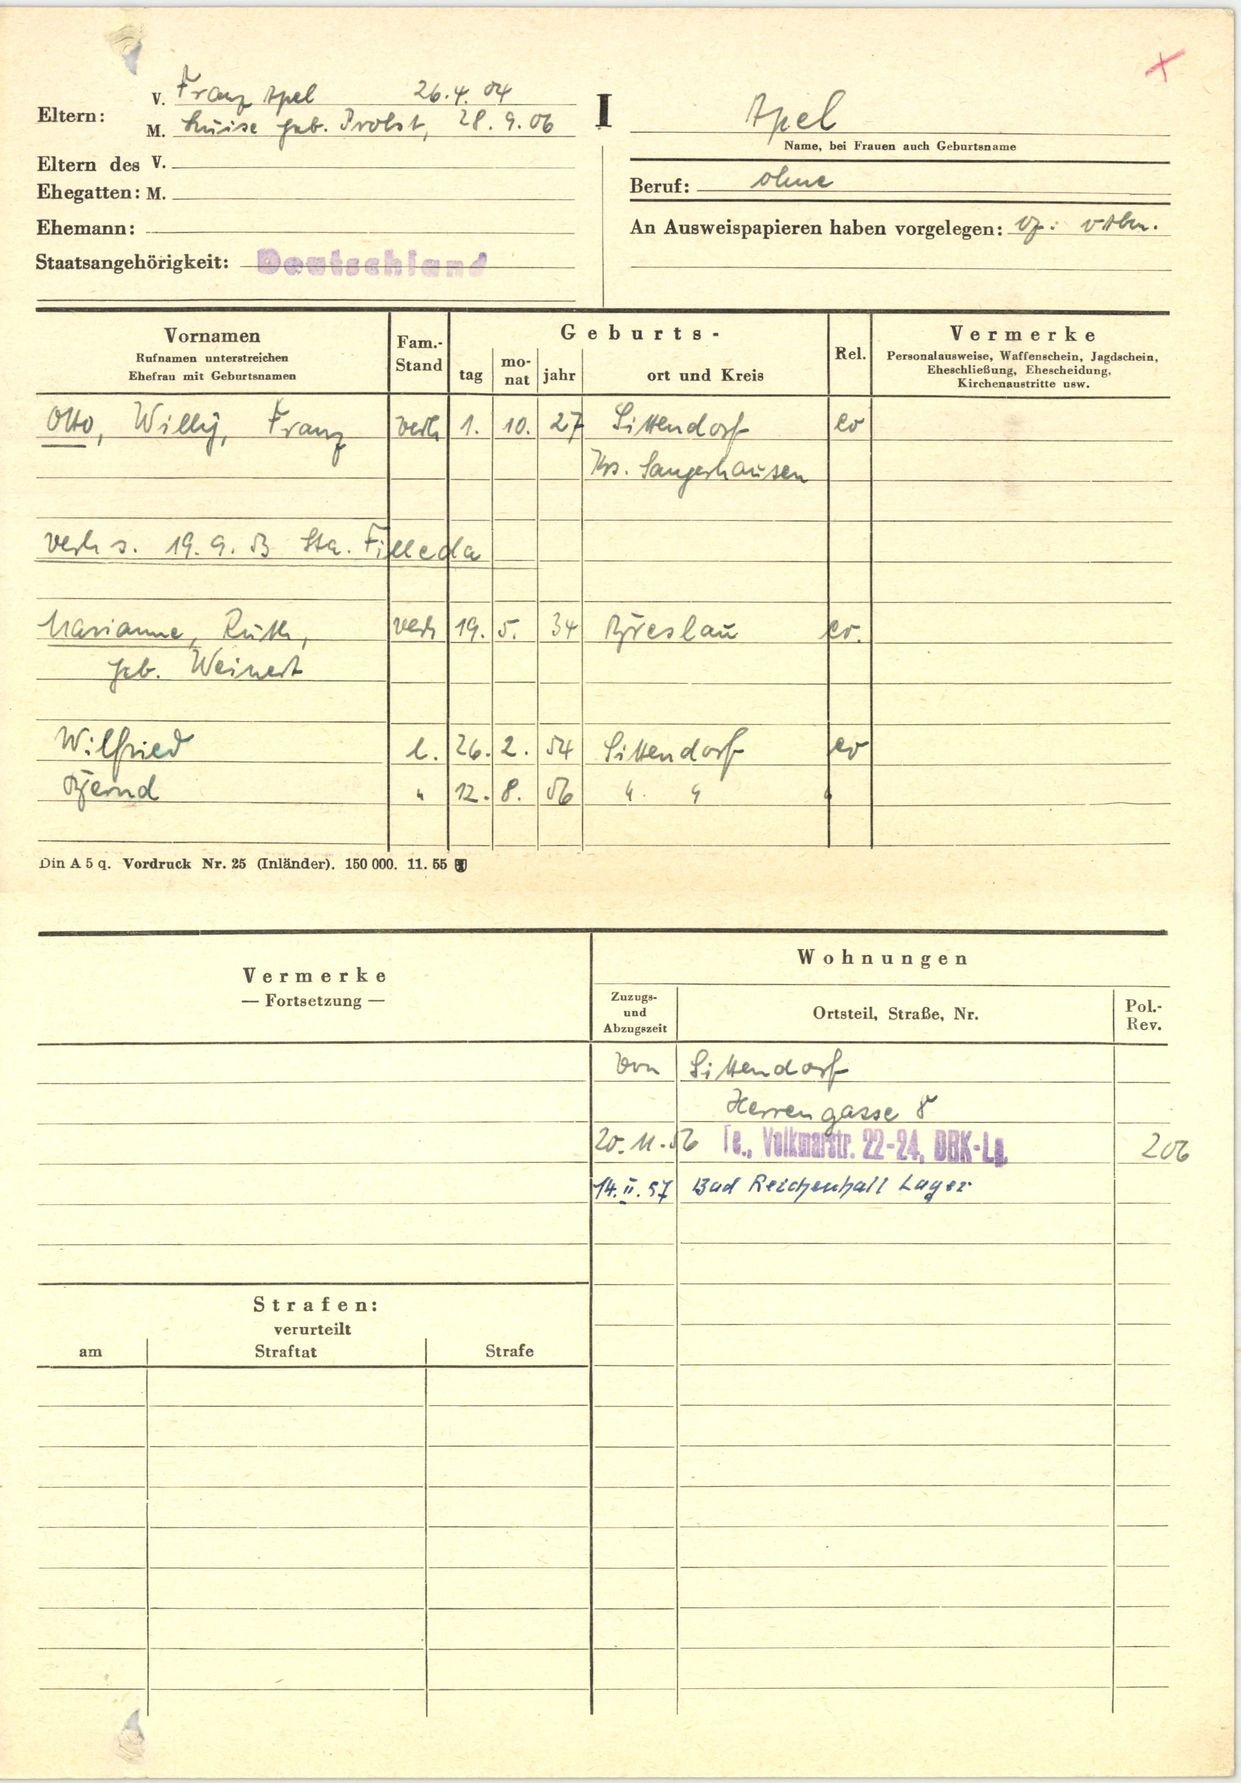
Apel